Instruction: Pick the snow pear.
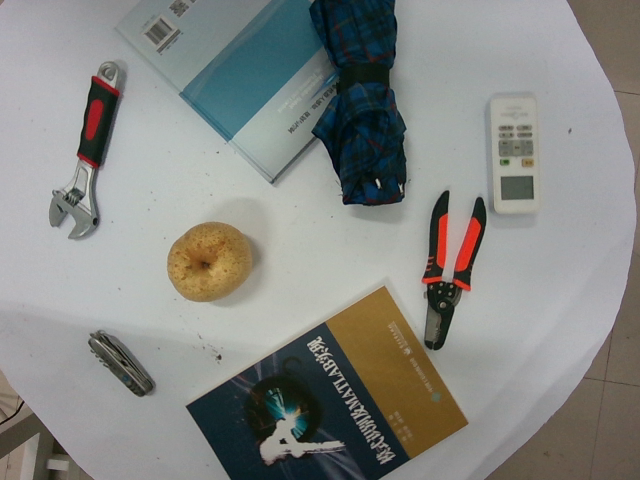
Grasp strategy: vertical